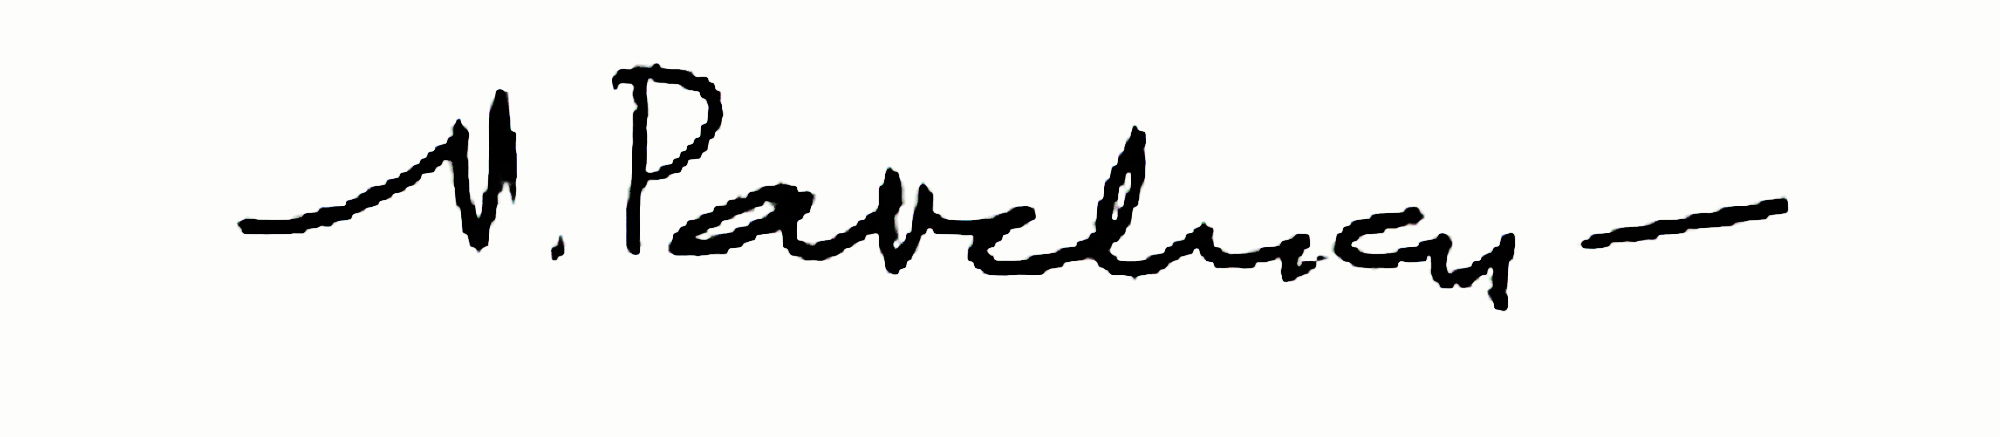
Signature of: nicolae pavelescu